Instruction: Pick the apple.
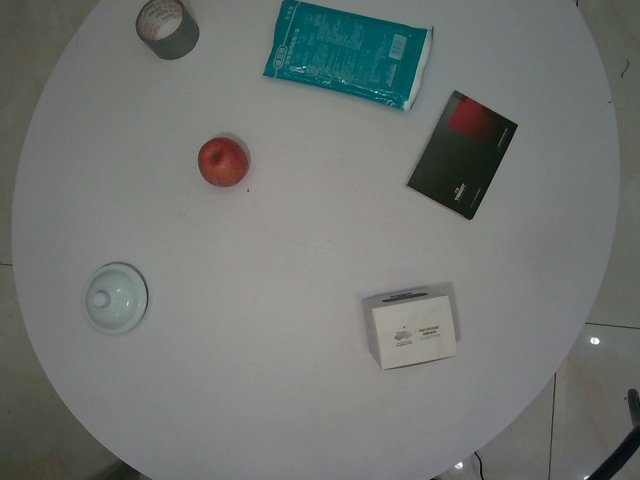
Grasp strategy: vertical